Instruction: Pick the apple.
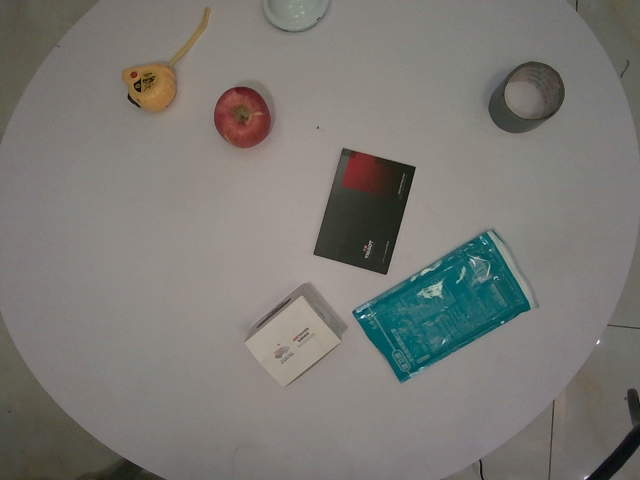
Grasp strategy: vertical